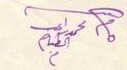
Signature of: ṭabbākh muḥammad rāghib